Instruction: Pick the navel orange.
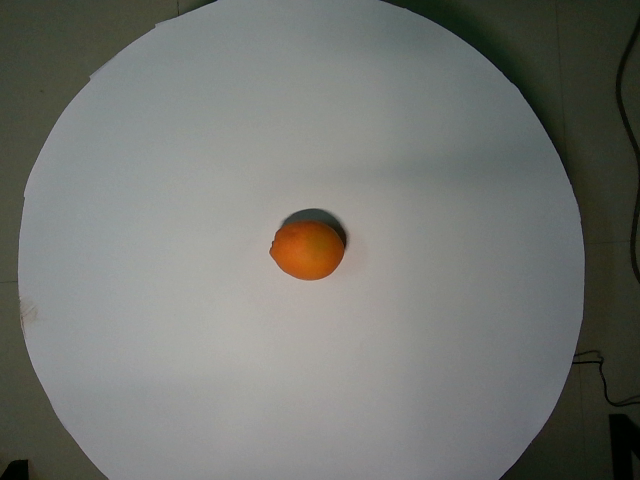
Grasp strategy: vertical